Question: How is the property described in the document?
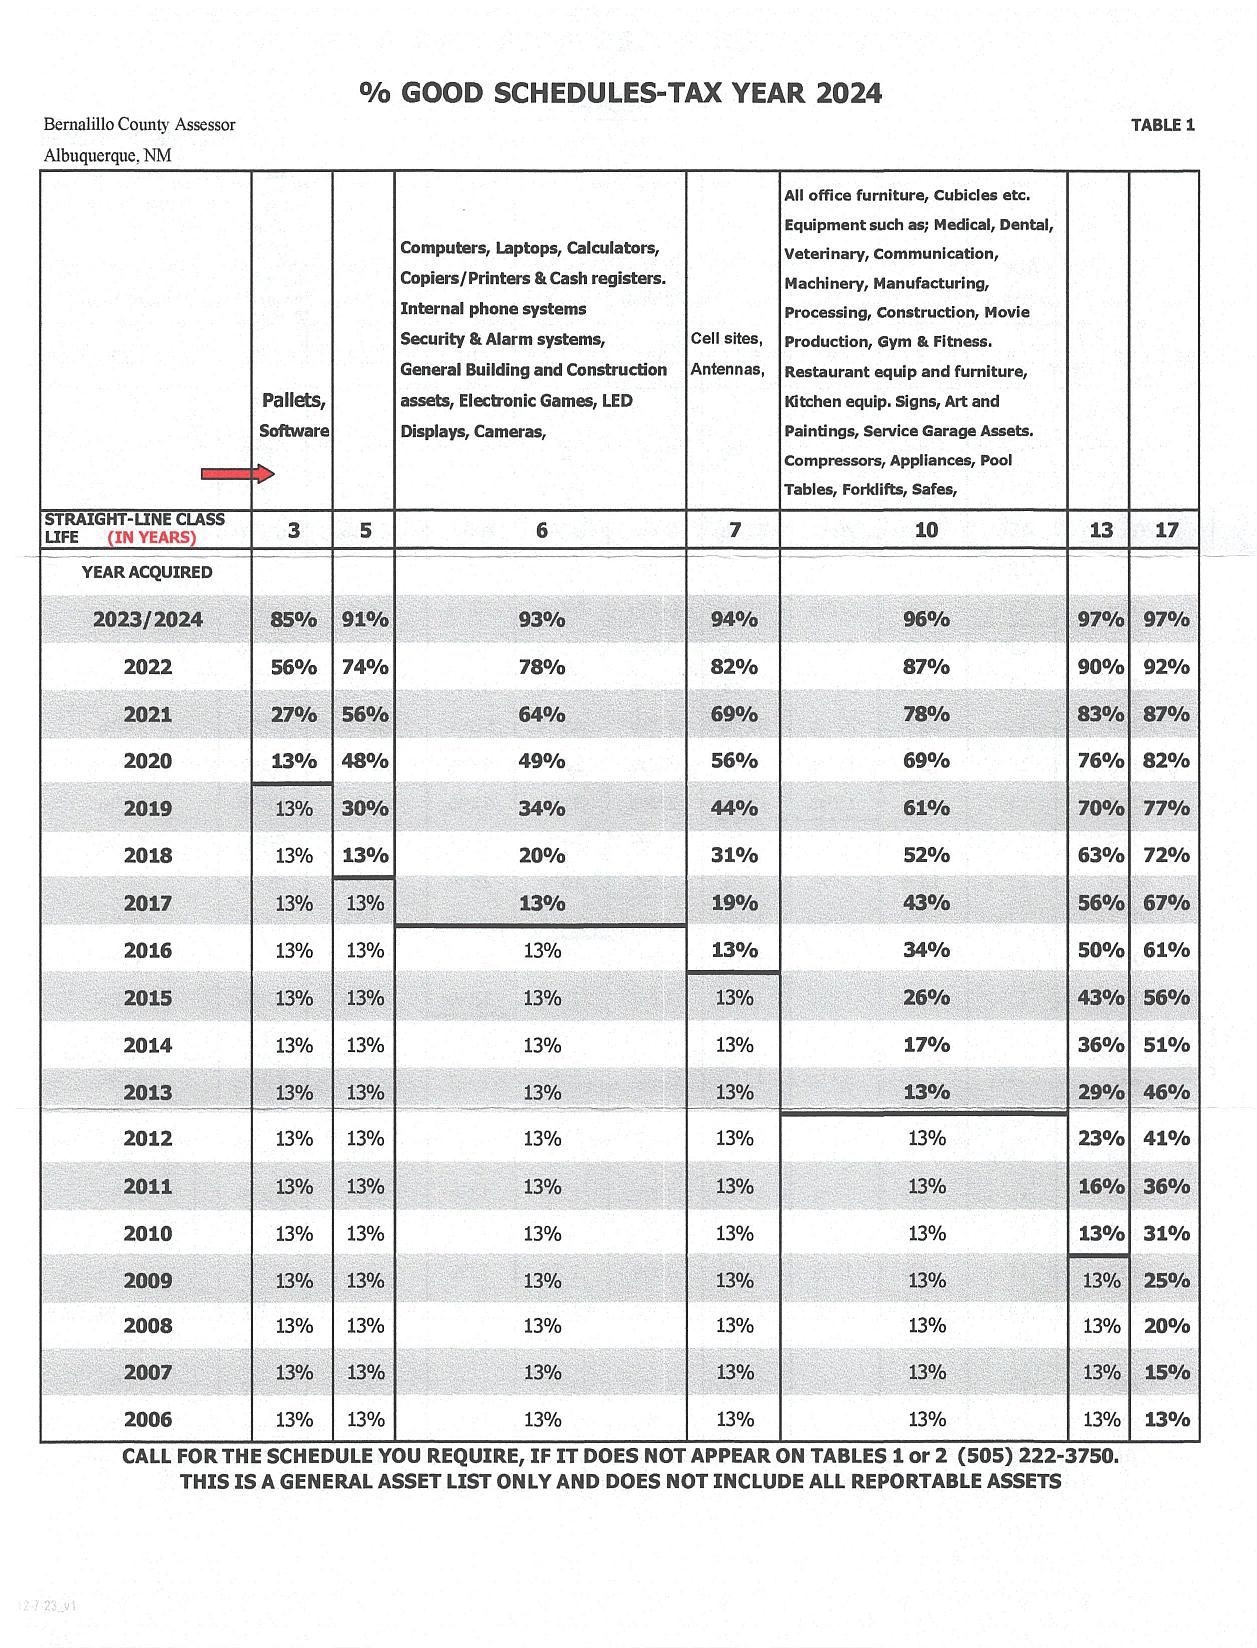
Answer: "All office furniture, Cubicles etc. Equipment such as; Medical, Dental, Veterinary, Communication. Machinery, Manufacturing, Processing, Construction, Movie Production, Gym & Fitness"